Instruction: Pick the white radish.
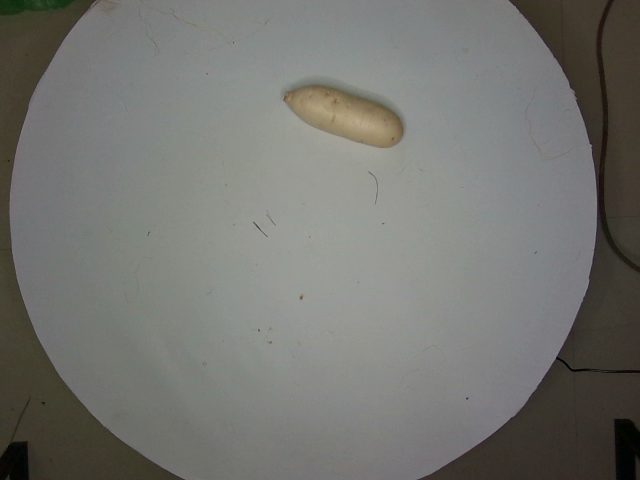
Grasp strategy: vertical